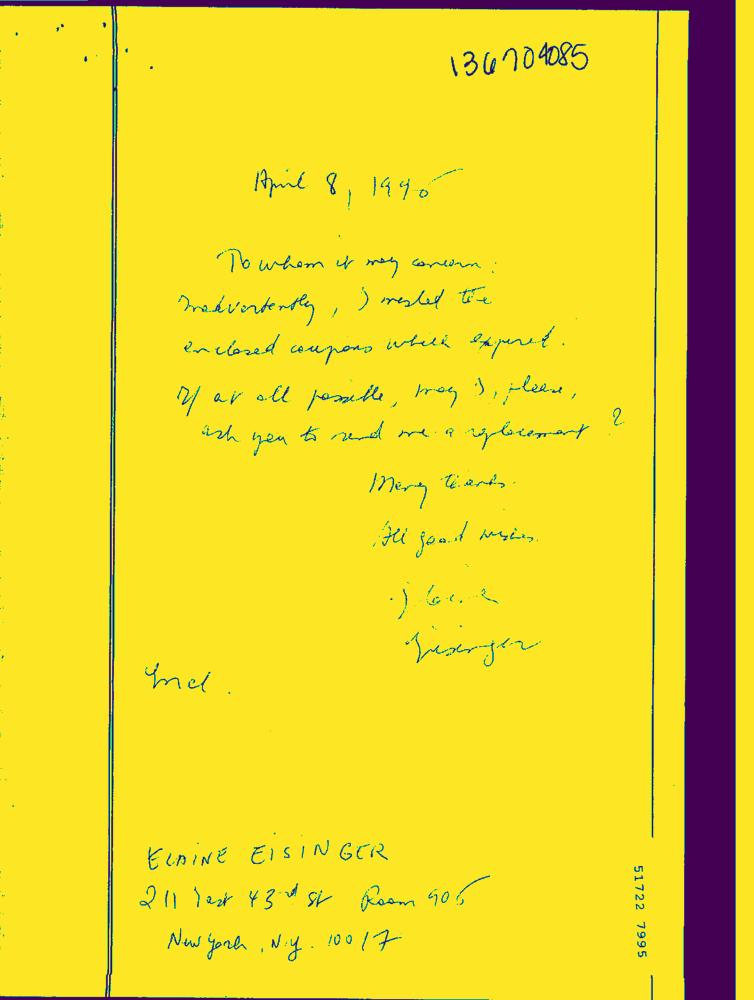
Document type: Hand-Written